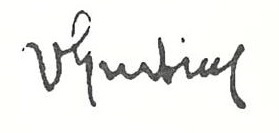
Signature of: vittore grubicy de dragon